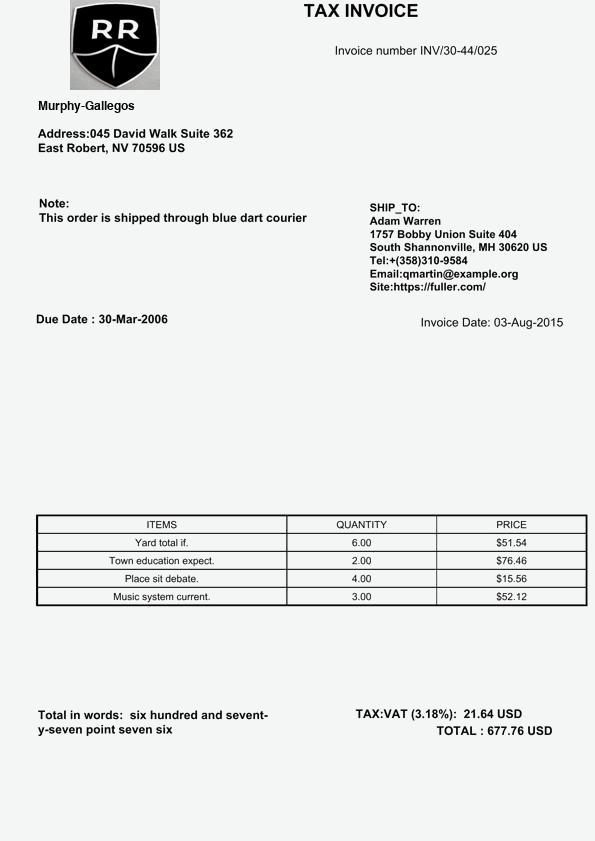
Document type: Invoice